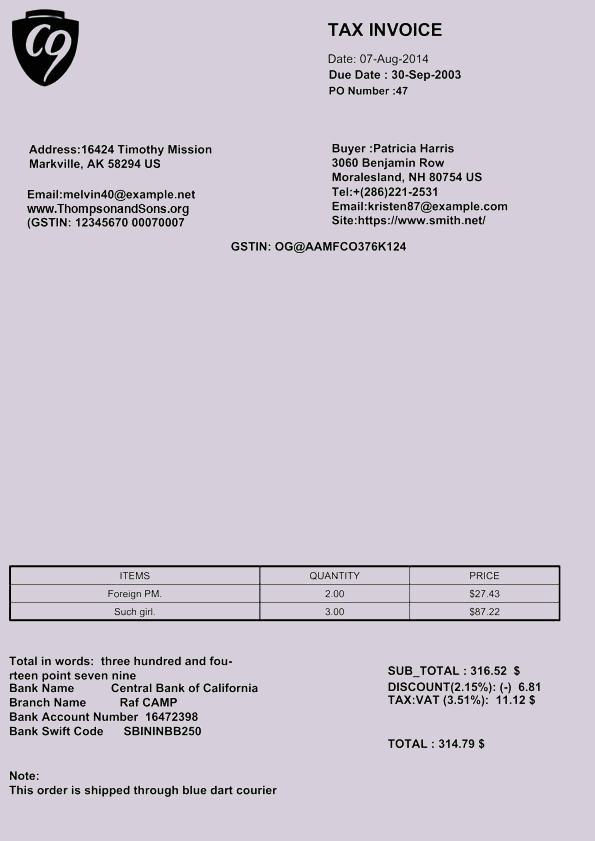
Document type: Invoice